Question: Can you provide the account number mentioned in the document?
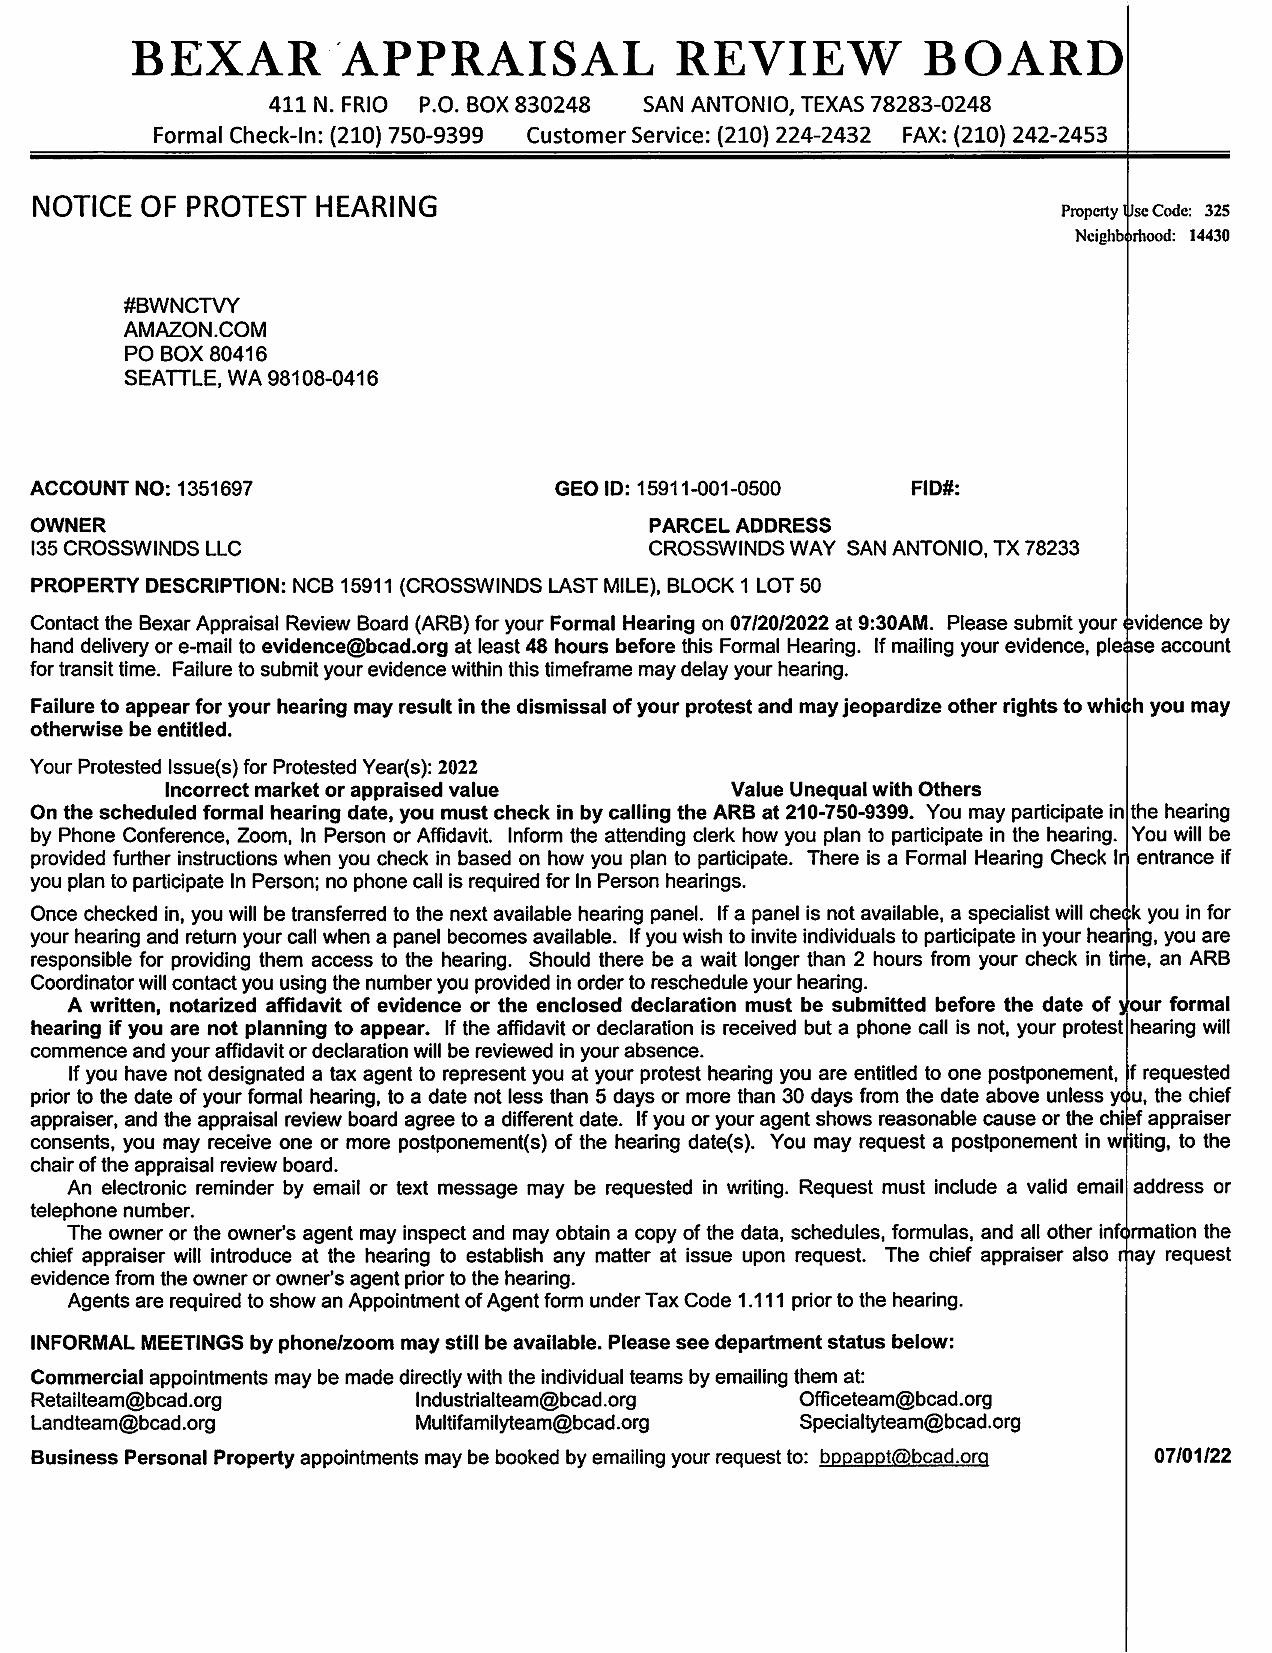
Answer: "1351697"